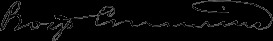
Signature of: boyd crumrine